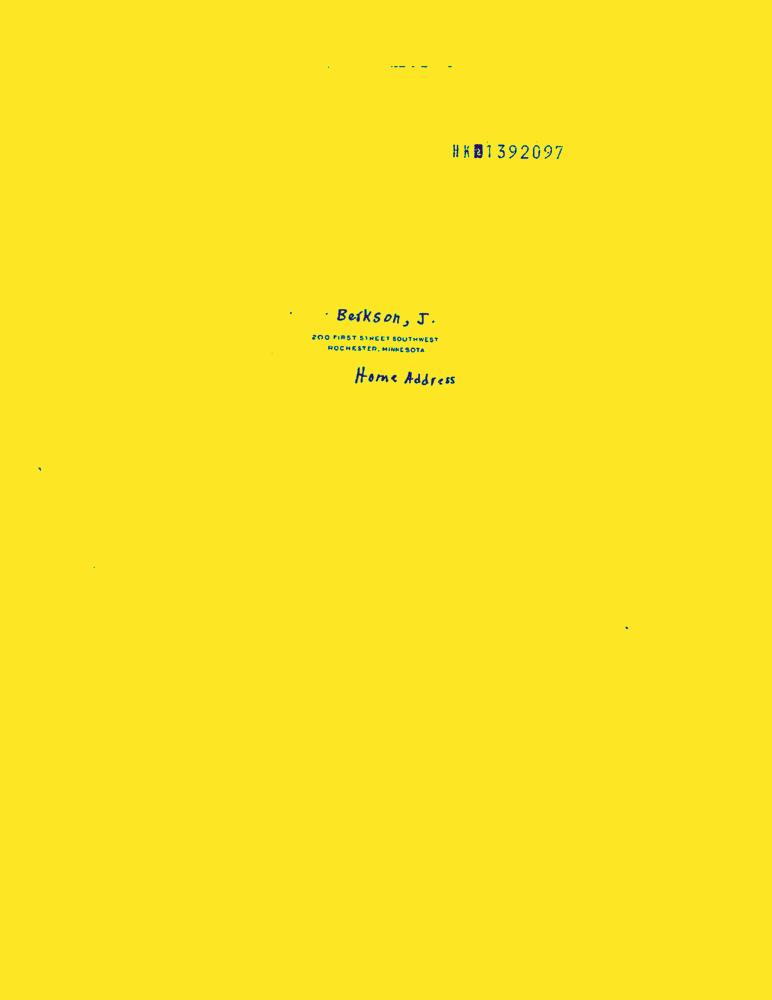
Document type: Resume-Doc